Question: What is the main concern?
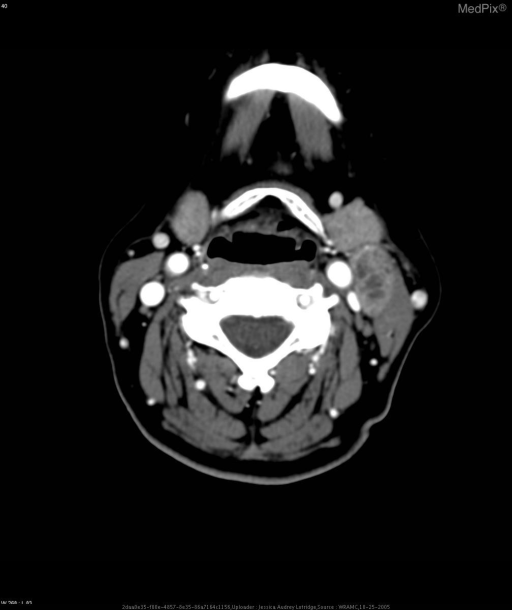
Answer: The findings suggest Neck CT: Mass adjacent to left parotid and medial to digastric measuring 2.8 (AP)x 1.6 (trans)x 4.5cm(cc).  Soft tissue asymmetry superior to left vallecula - mass cannot be excluded.

Neck MRI: Enhancing plaque-like mass measuring 0.9 x 2.2 x 3.4 cm at base of the tongue.  A second enhancing mucosal plaque-like lesion at same level of tongue base to the right of midline measuring 1.5cm (trans) x 2.9cm (CC) x 6mm thick.  Masses do not appear to extend into musculature of tongue.  Hemorrhagic and necrotic lymph node in level 1 left side just inferior to mandible and deep portion of parotid lateral to carotids measuring 3 x 1.8 x 3.8cm.  Second necrotic node above previous measuring 1.1 x 1.3 x 1.6cm.. •  Mass adjacent to left parotid gland and medial to digastric muscle.

•  Soft tissue asymmetry at base of tongue.. The patient might have a history of HPI: Presented with a 6 month hisotry of an asymptomatic left neck mass s/p failed course of abx therapy and two non-diagnostic FNAs.

PMH: Denies any h/o CA, XRT, chemo.  Denies any h/o heart dz, lung dz, DM, SLE, scleroderma, or IBD.

PSH: T&A at 6; BTL at 41; Right foot surgery at 51.

FHX: mom h/o uterine and colon CA; 3 sisters h/o breast CA; sister h/o uterine CA; sister h/o breast and kidney CA, died at 52; brother died of lung CA at 52

Allergies: NKDA

Meds: Tylenol

SHx: G4P4, postmenopausal; lifetime non-smoker, non-drinker; no significant travel or occupational exposure history

ROS: Pos for globus sensation.  Denies weight loss, pain, hoarseness, dysphagia, constitutional symptoms..